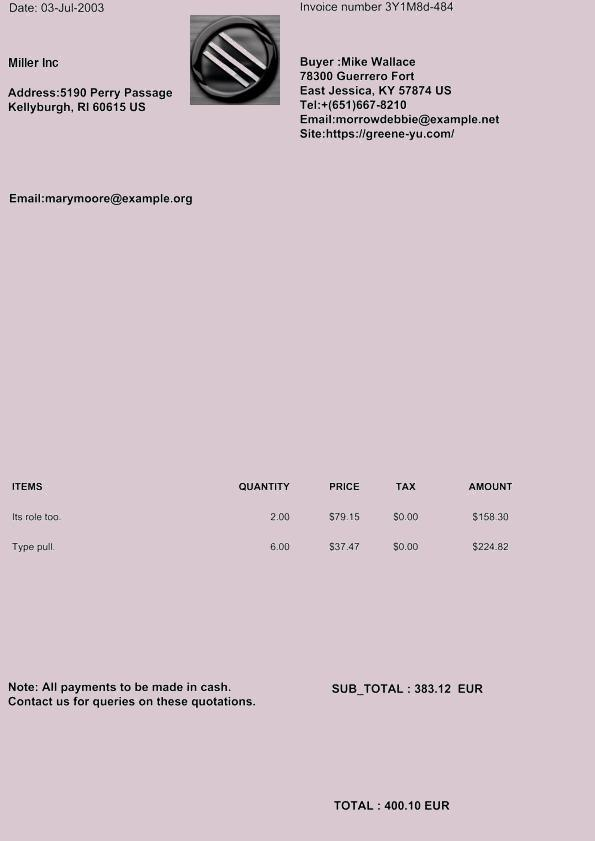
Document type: Invoice